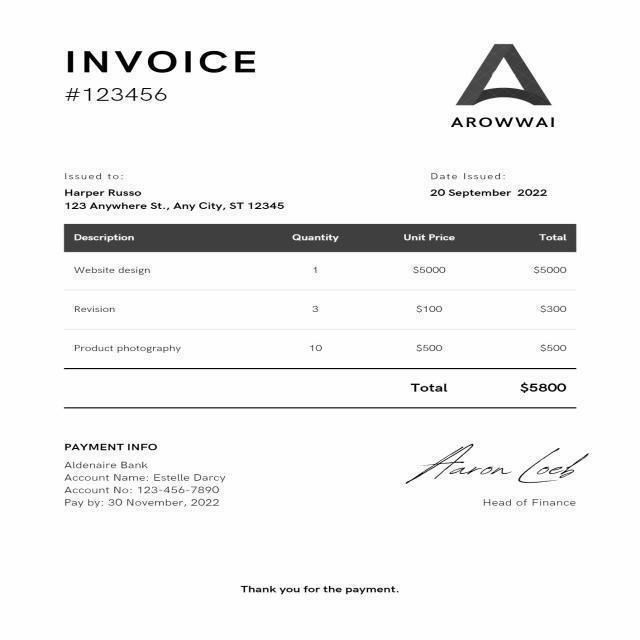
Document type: Invoice